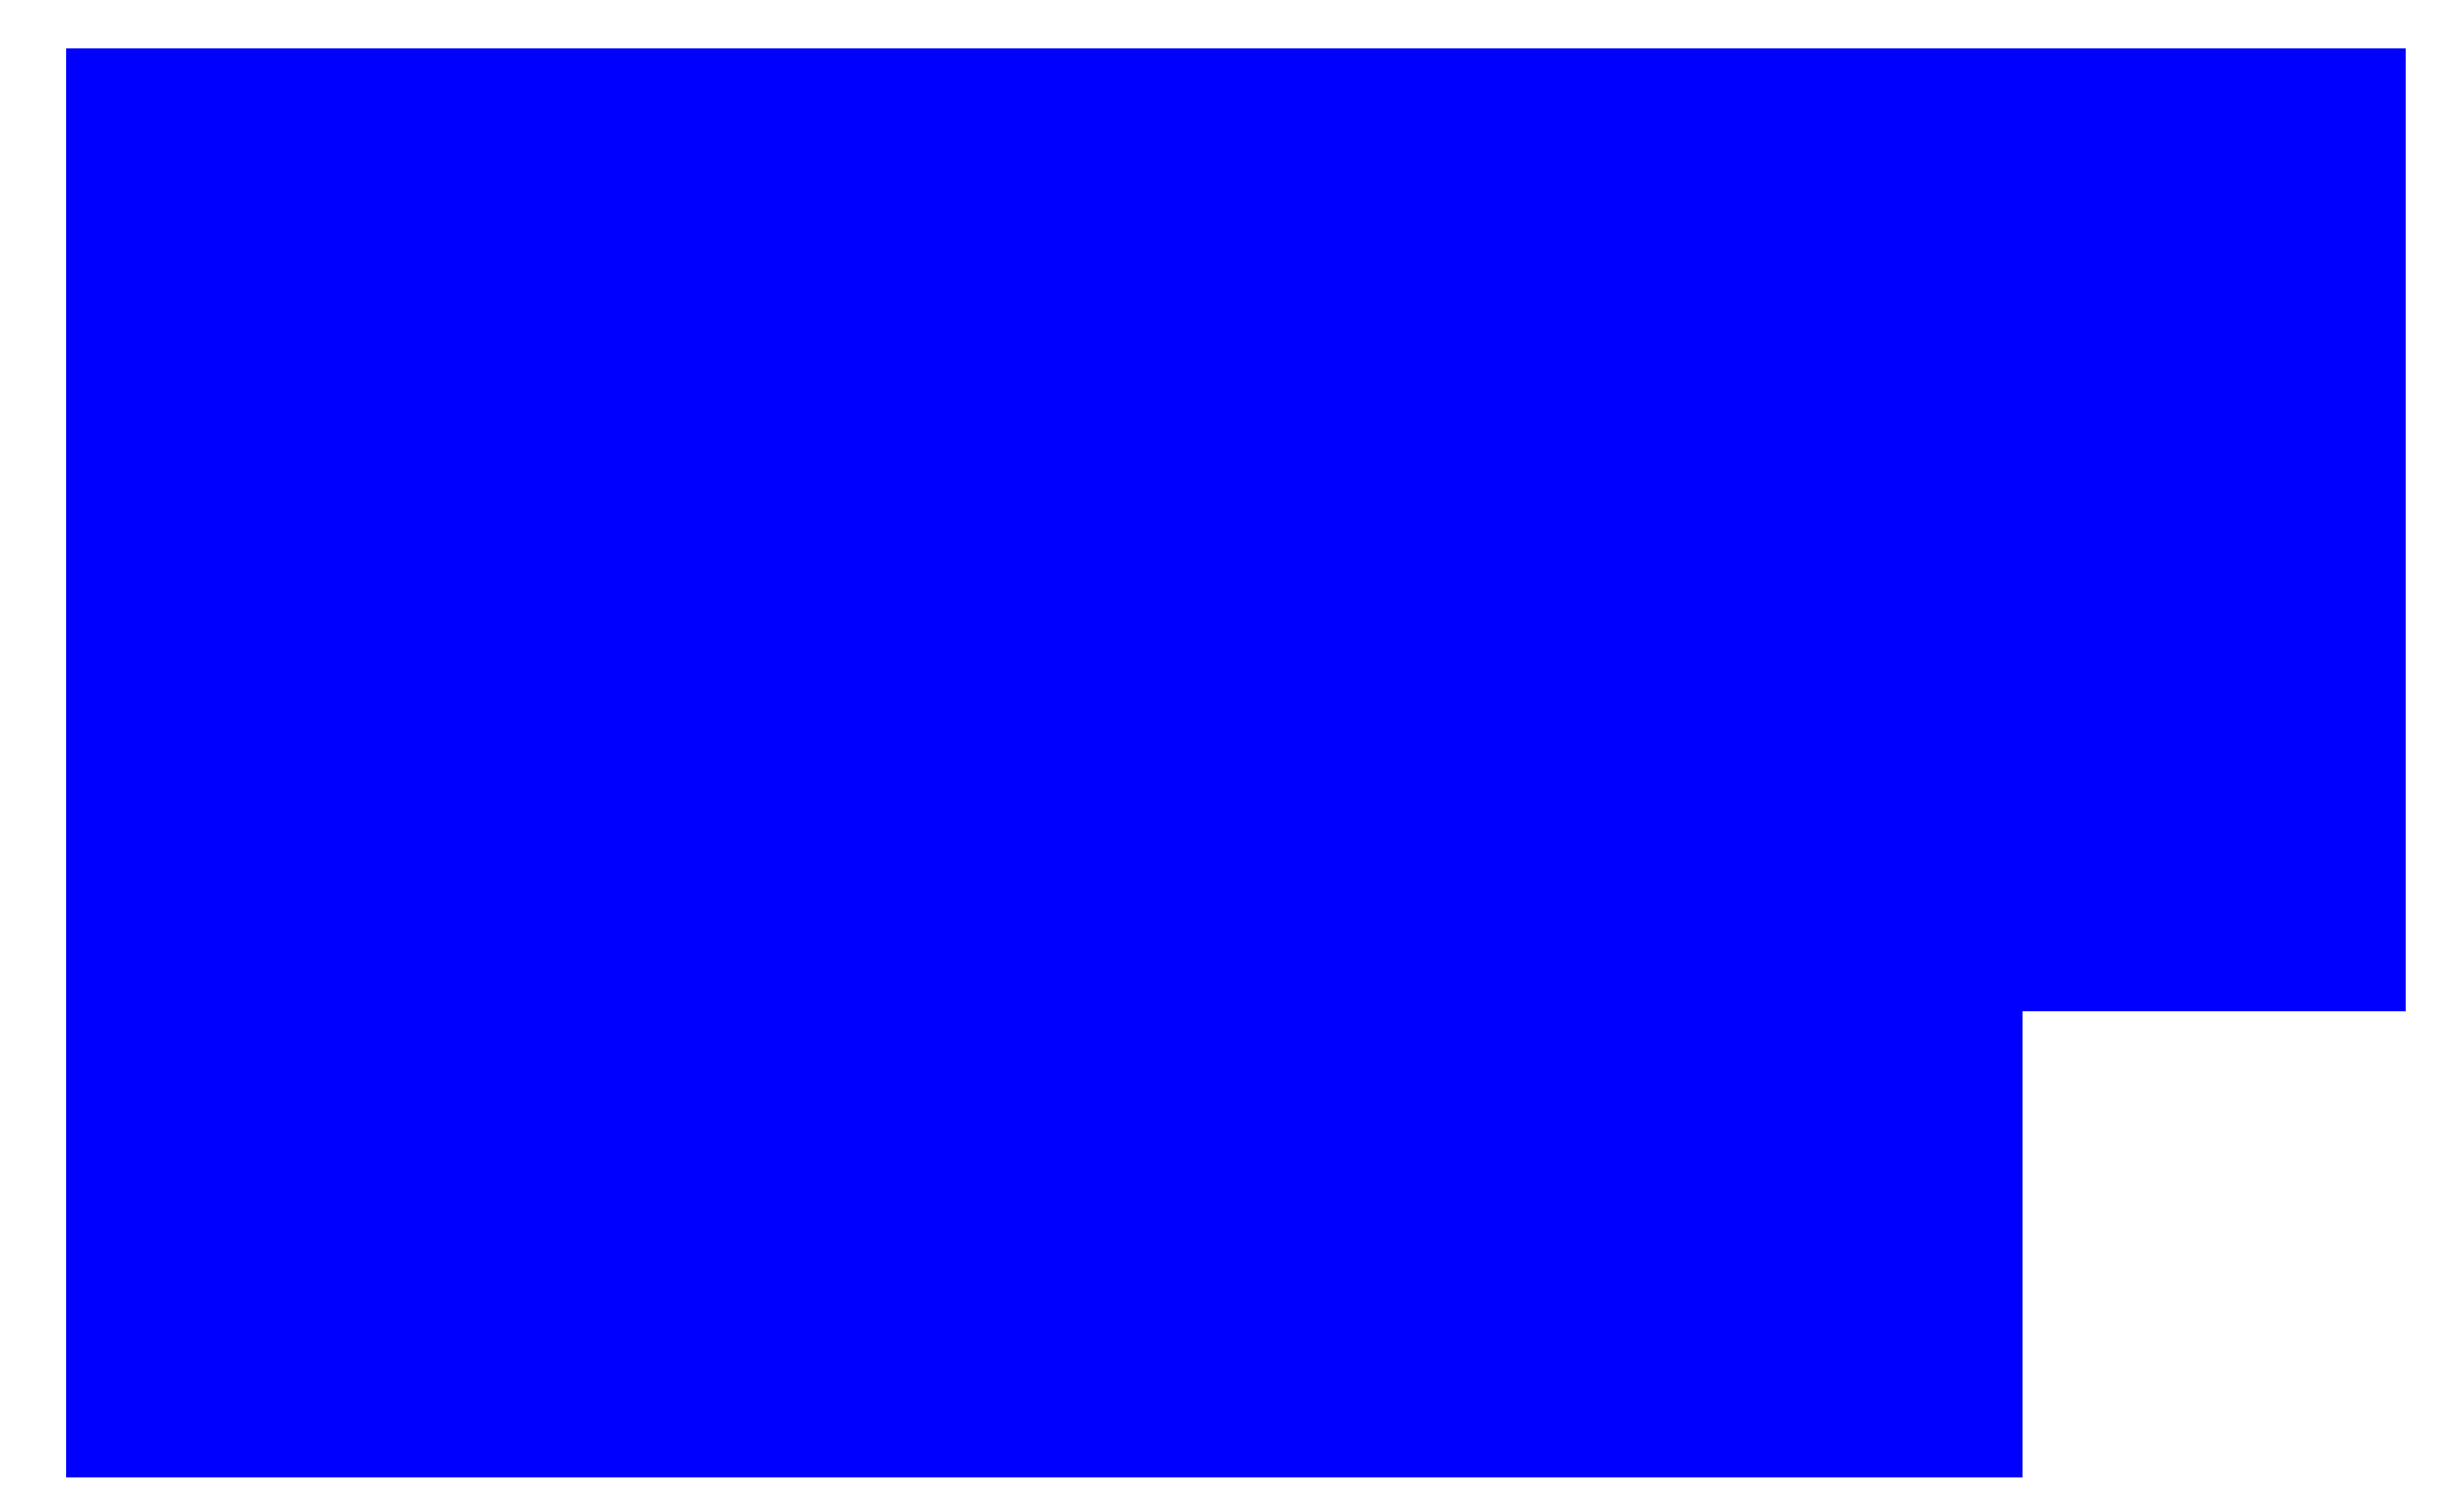
Signature of: vasily margelov